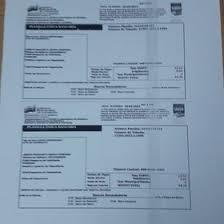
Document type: Invoice